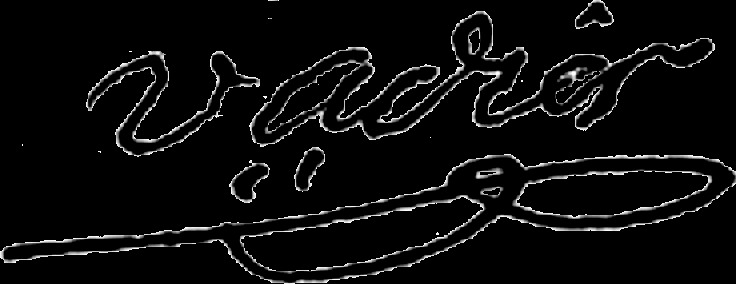
Signature of: marc guillaume alexis vadier